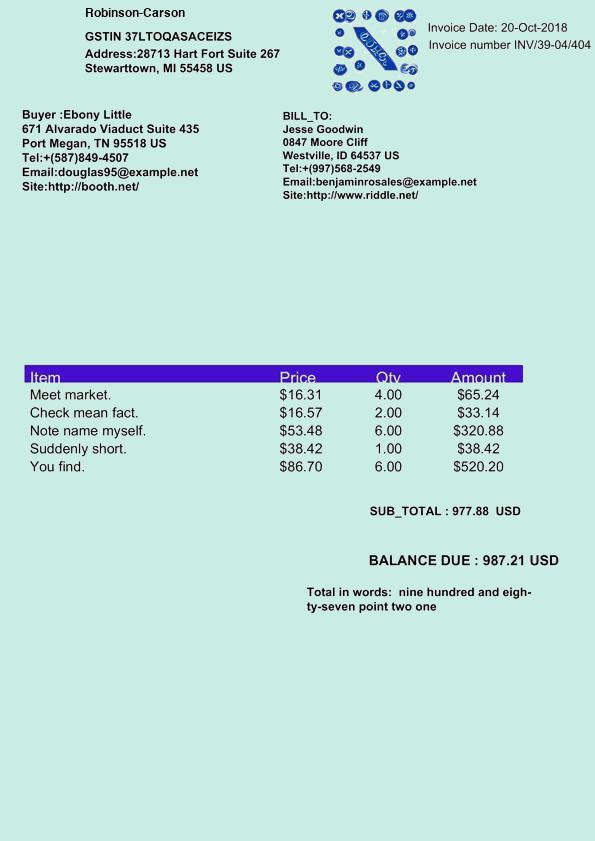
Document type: Invoice